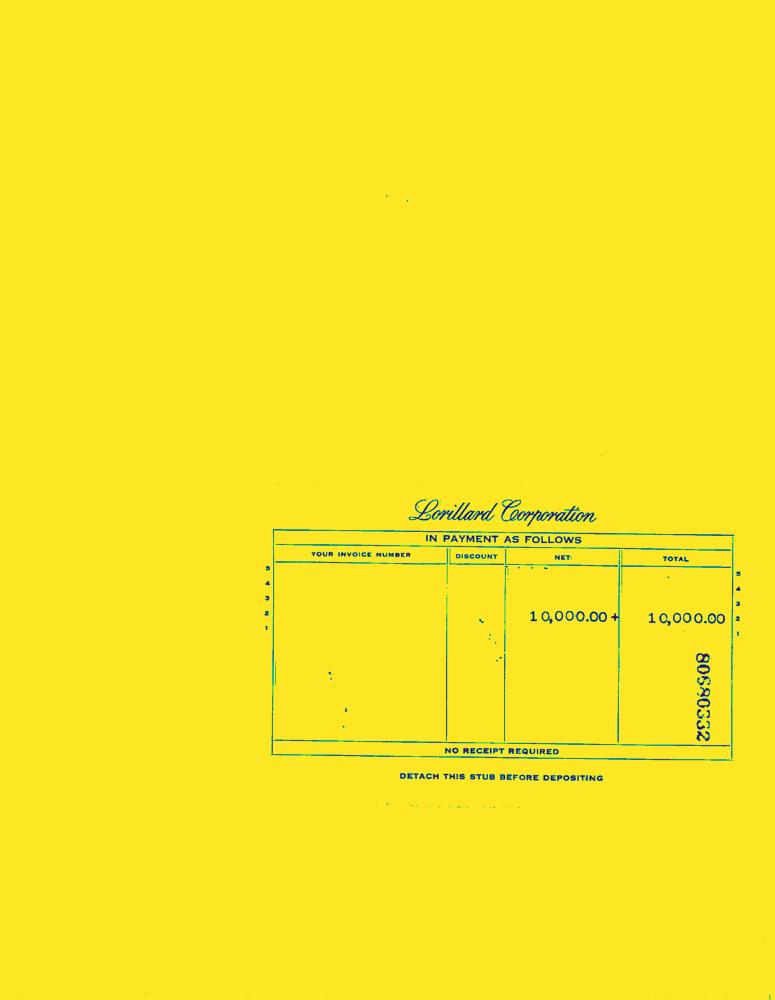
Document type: Invoice-Doc